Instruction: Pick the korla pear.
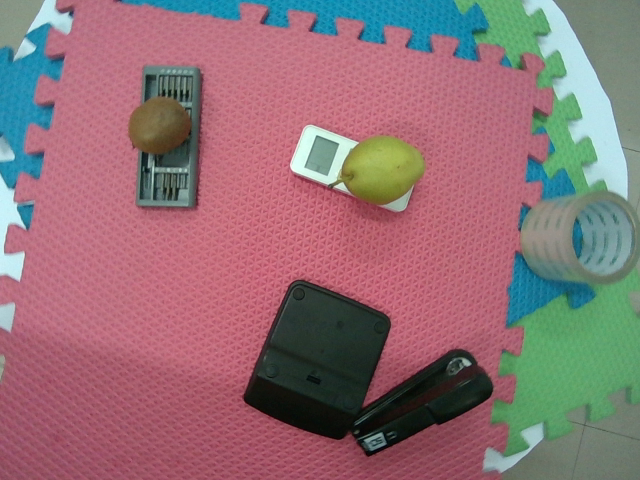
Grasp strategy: vertical